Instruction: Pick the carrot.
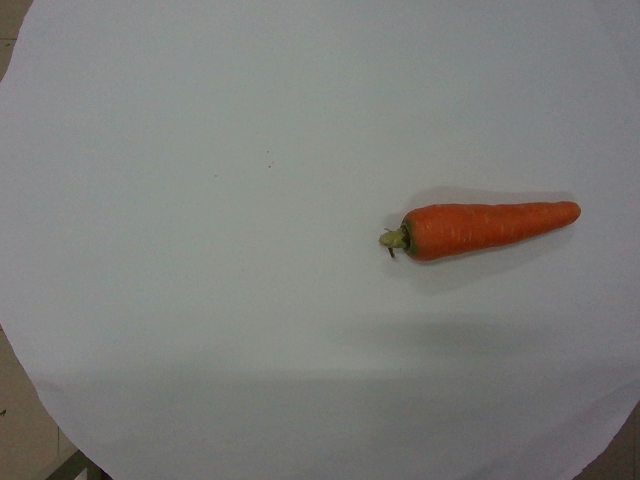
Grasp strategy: vertical